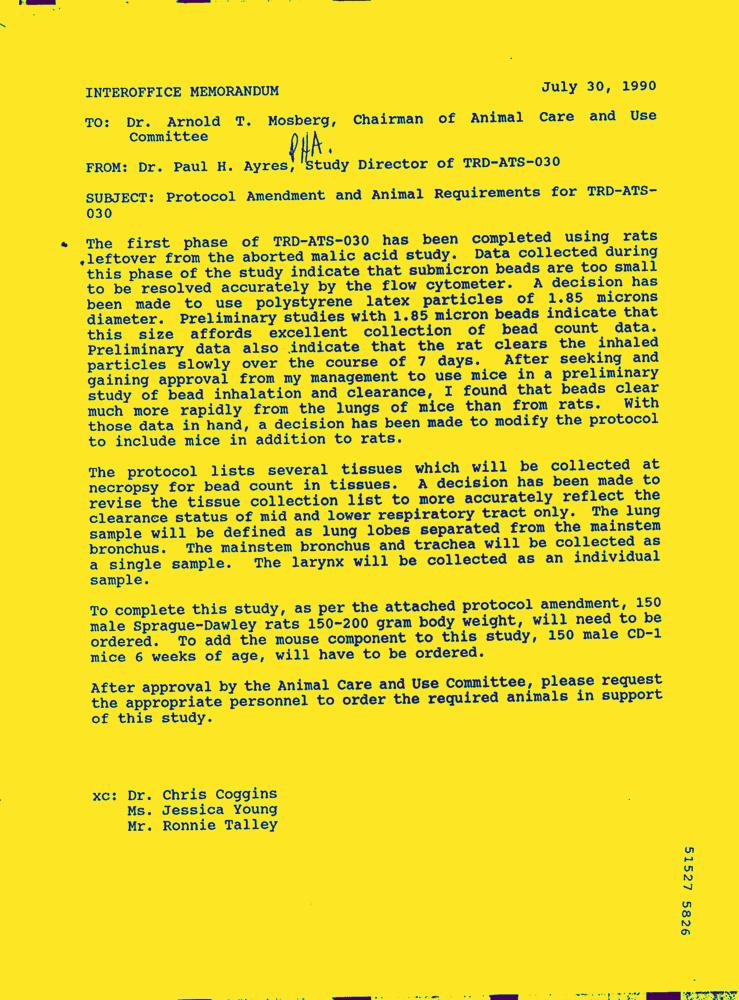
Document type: Letter-Doc